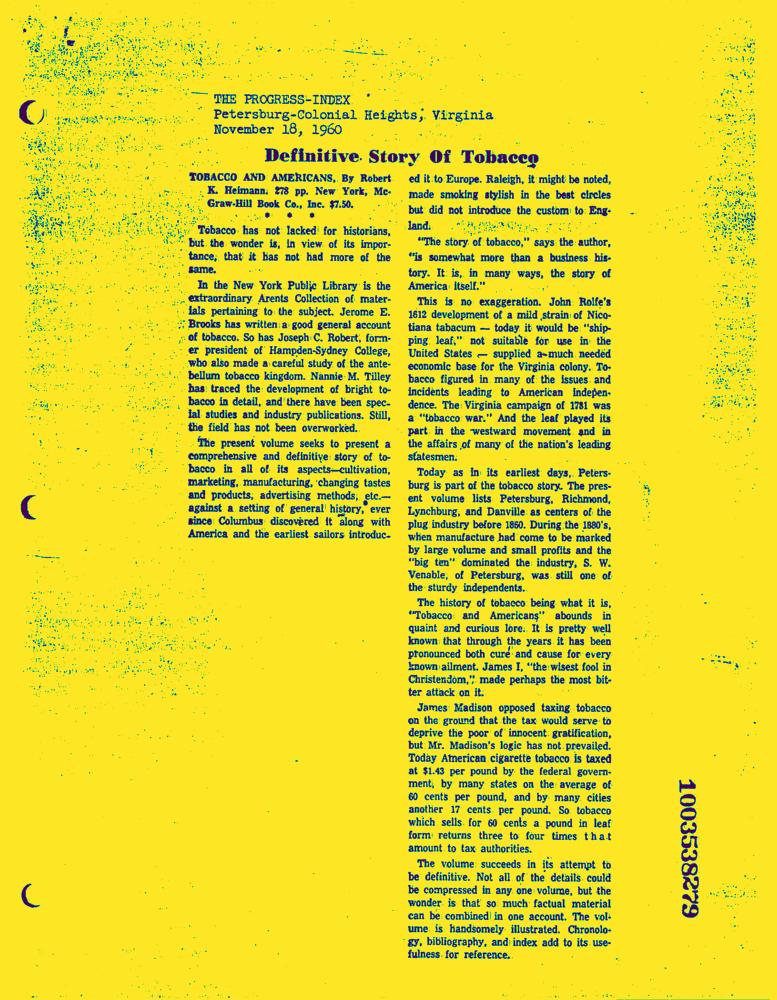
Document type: News-Article